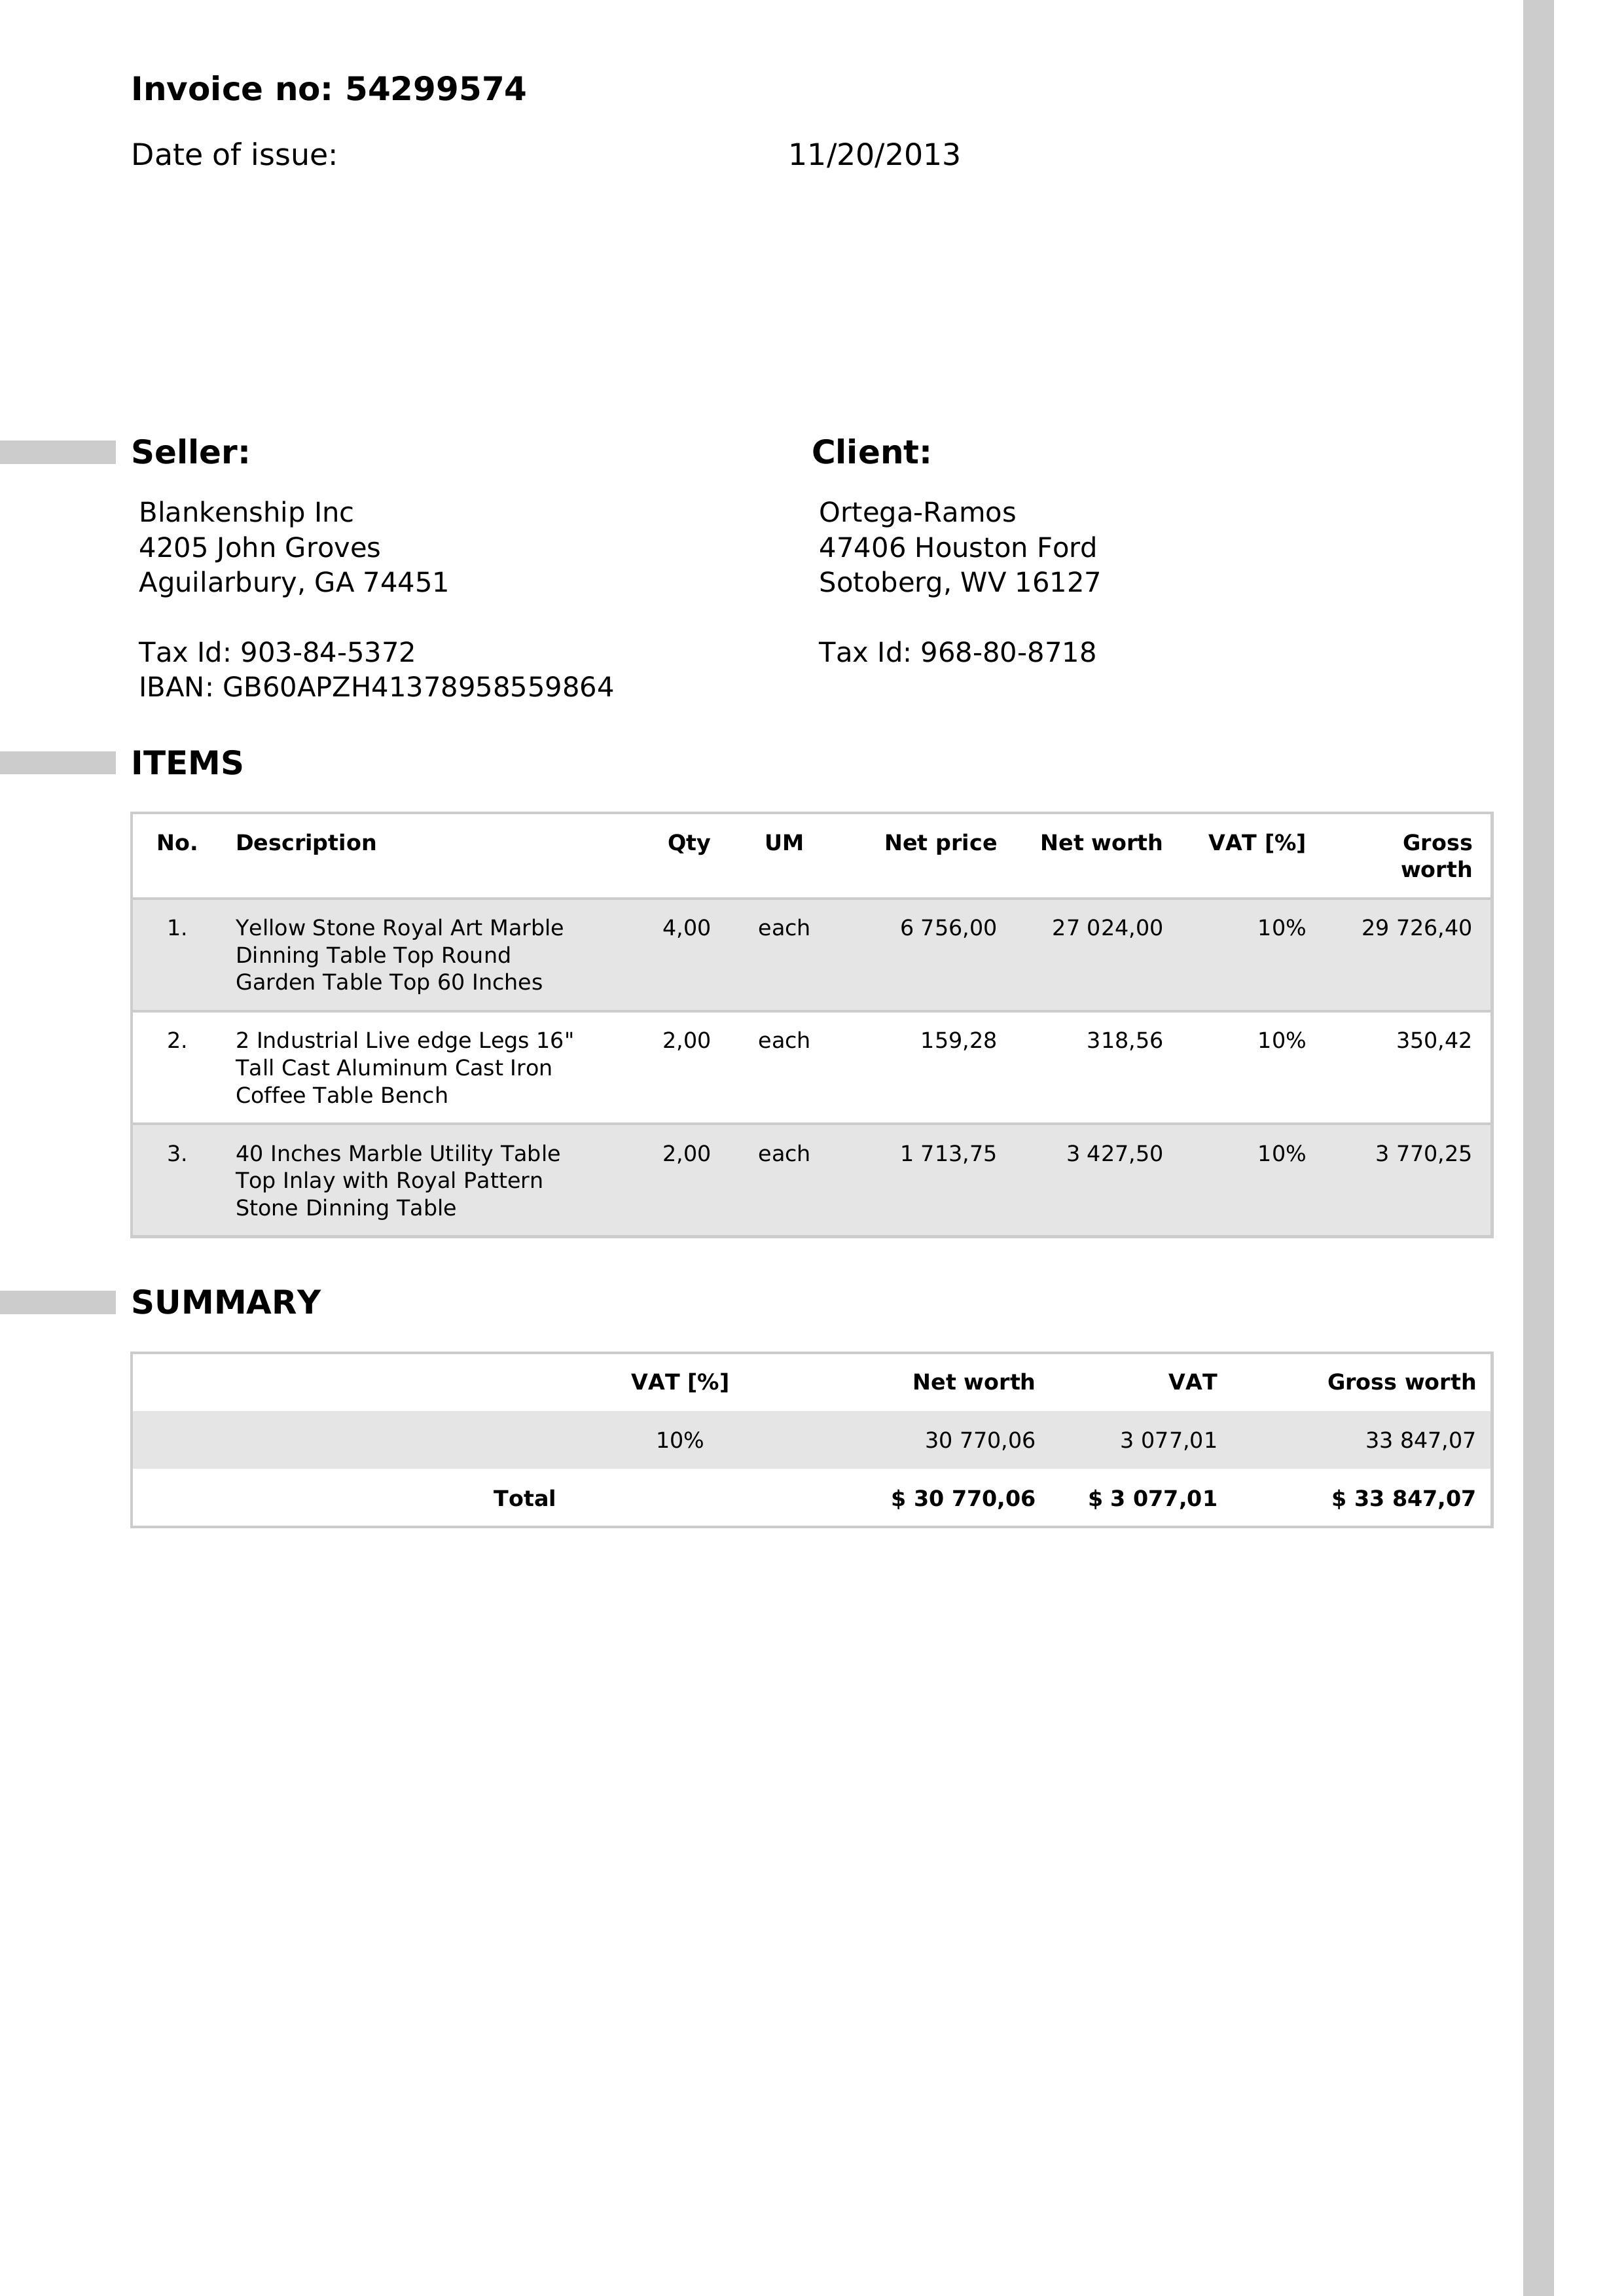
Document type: Invoice